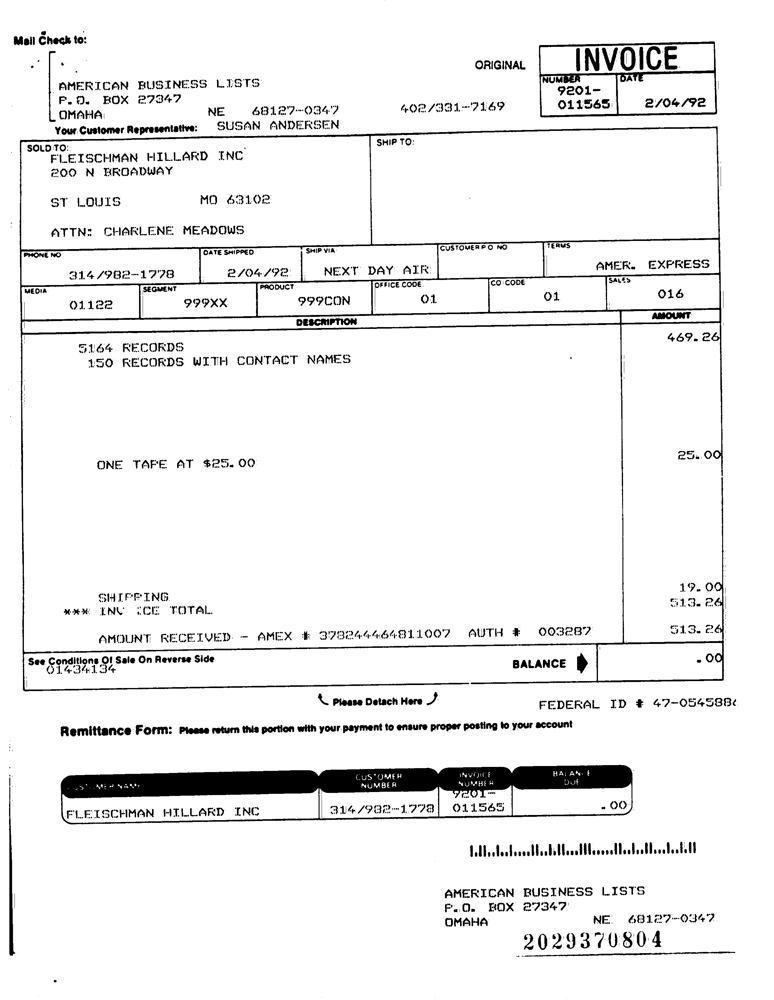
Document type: Invoice